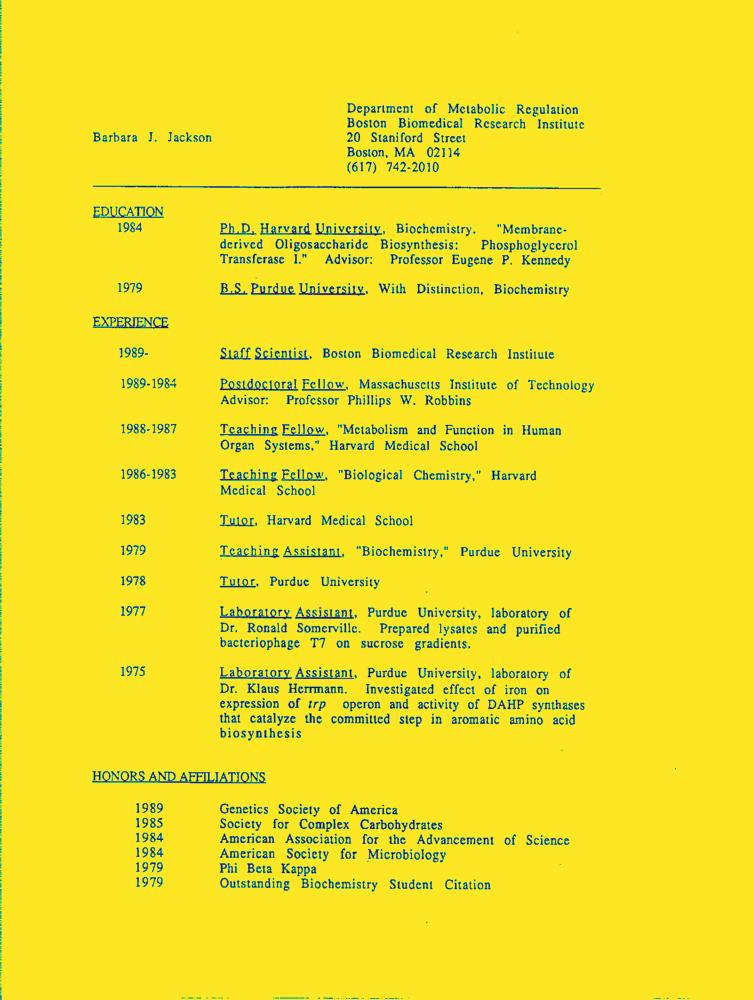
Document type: Resume-Doc